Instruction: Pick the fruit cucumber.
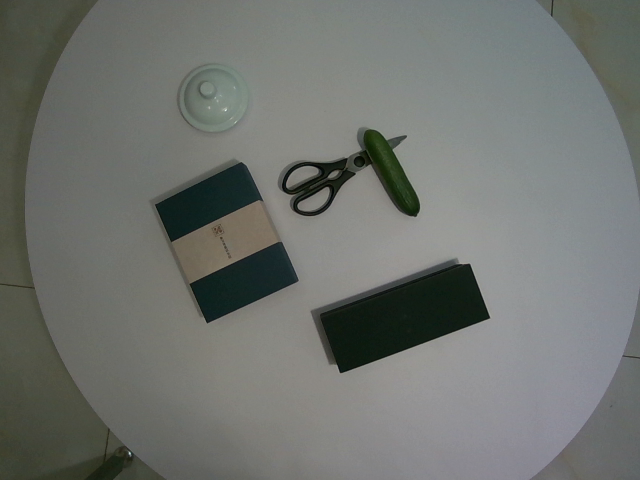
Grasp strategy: vertical